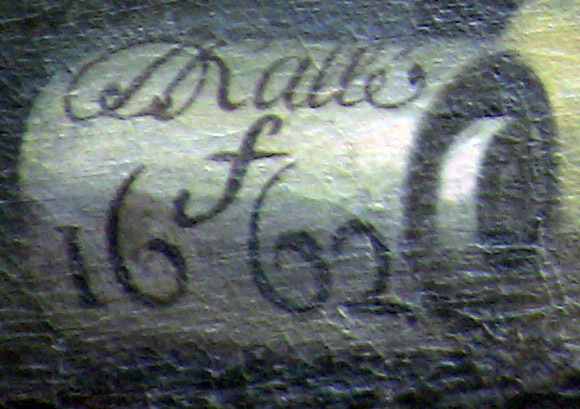
Signature of: daniel hallé